Please extract the written amount, numerical amount, recipient's name, date on the cheque, and the bank's name from the image.
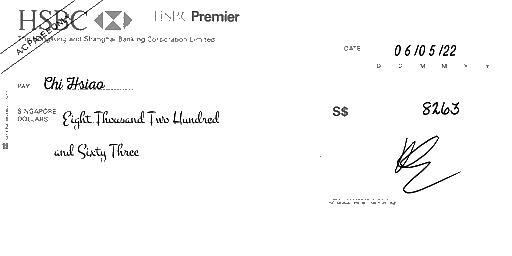
amt_in_words: Eight Thousand Two Hundred and Sixty Three
amt_in_figures: 8263
payee_name: Chi Hsiao
bank_name: HSBC
cheque_date: 06/05/22